Question: What is the assessed value of the property as noted in the document?
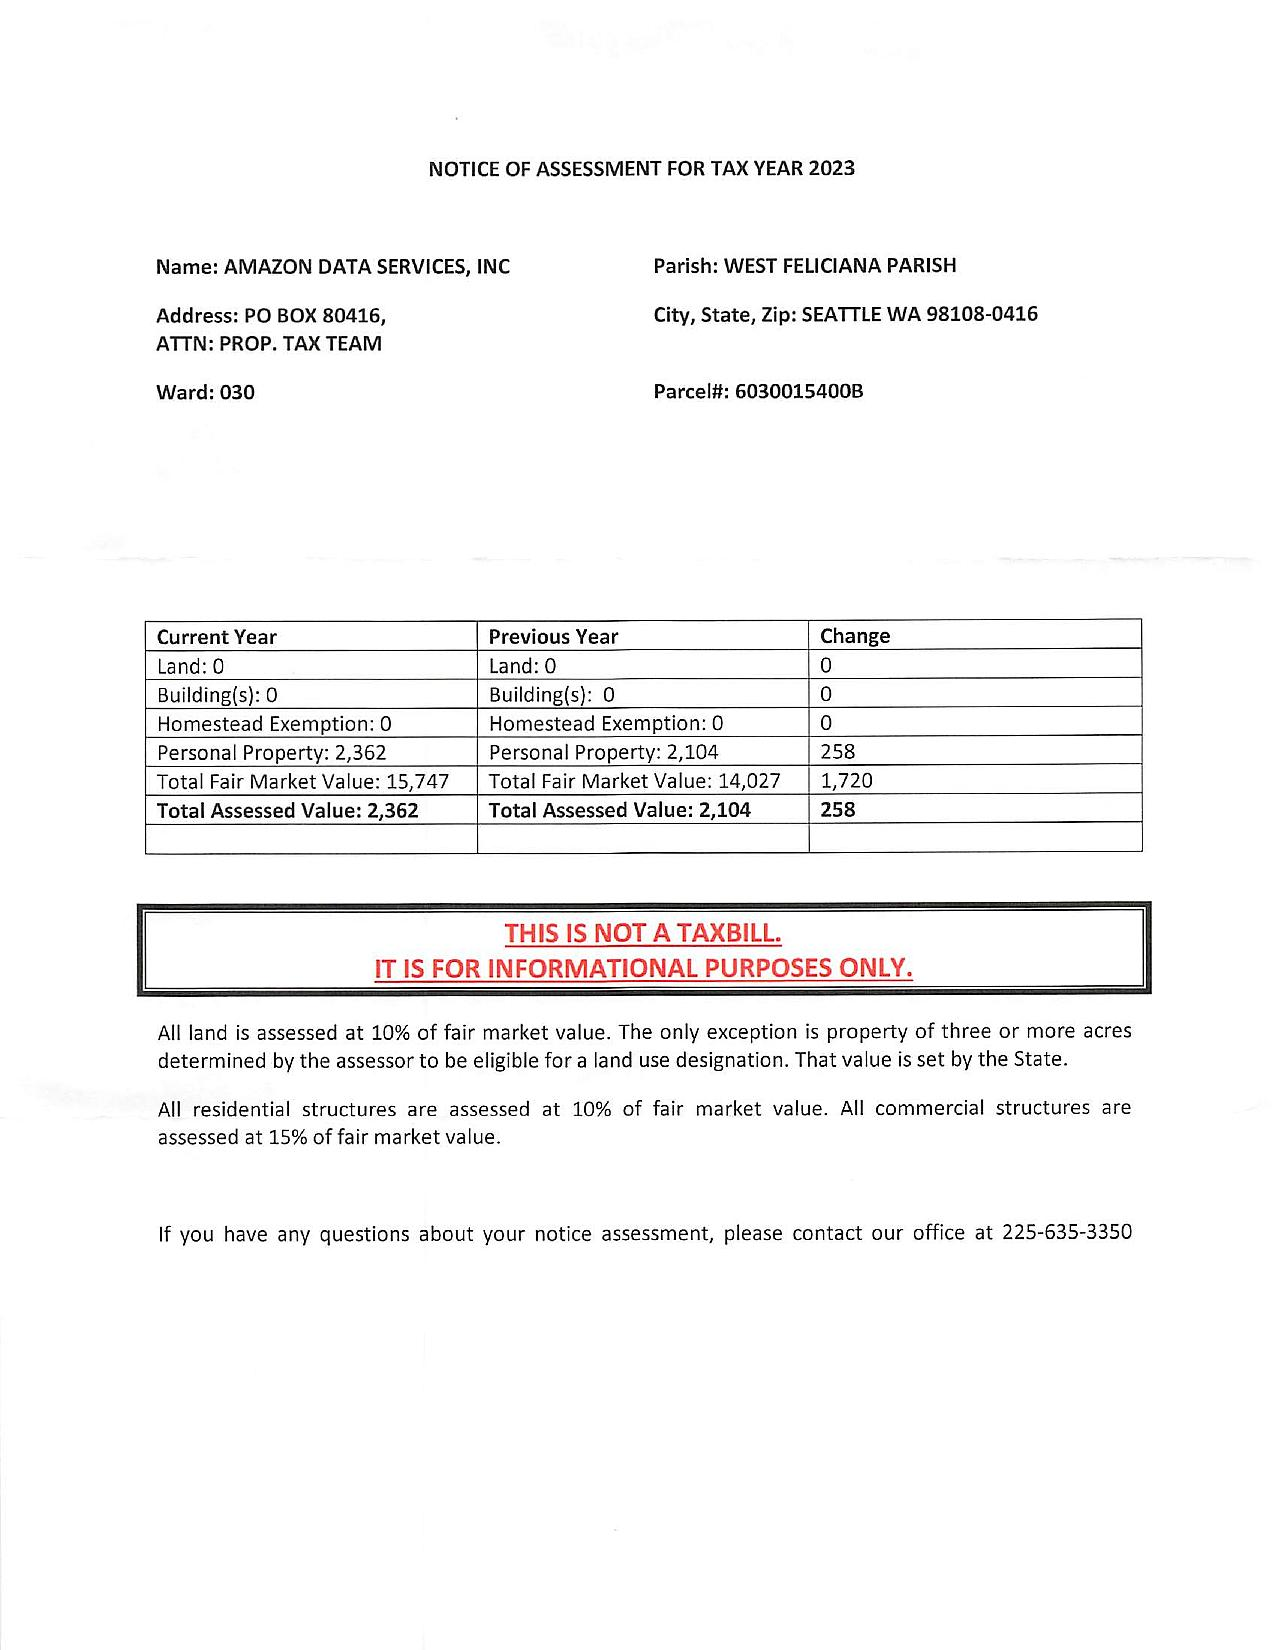
Answer: "2,362"